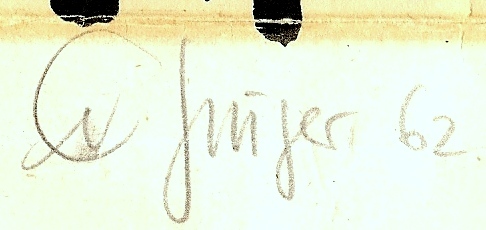
Signature of: ev grüger